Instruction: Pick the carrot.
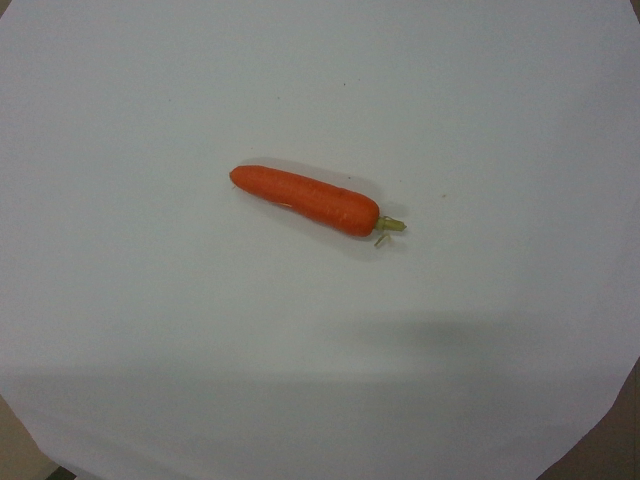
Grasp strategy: vertical